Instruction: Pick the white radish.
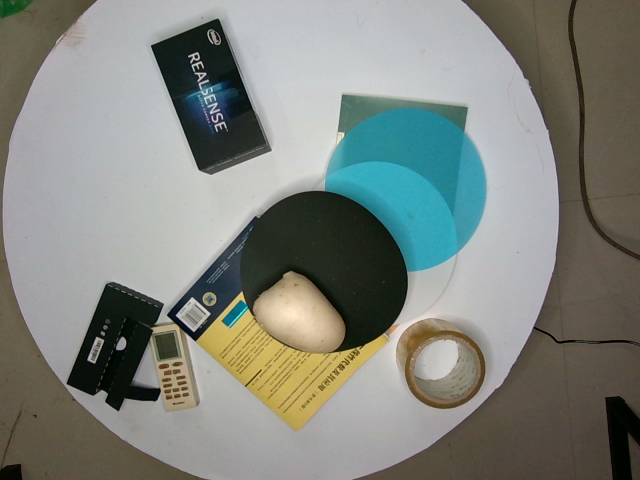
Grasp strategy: vertical